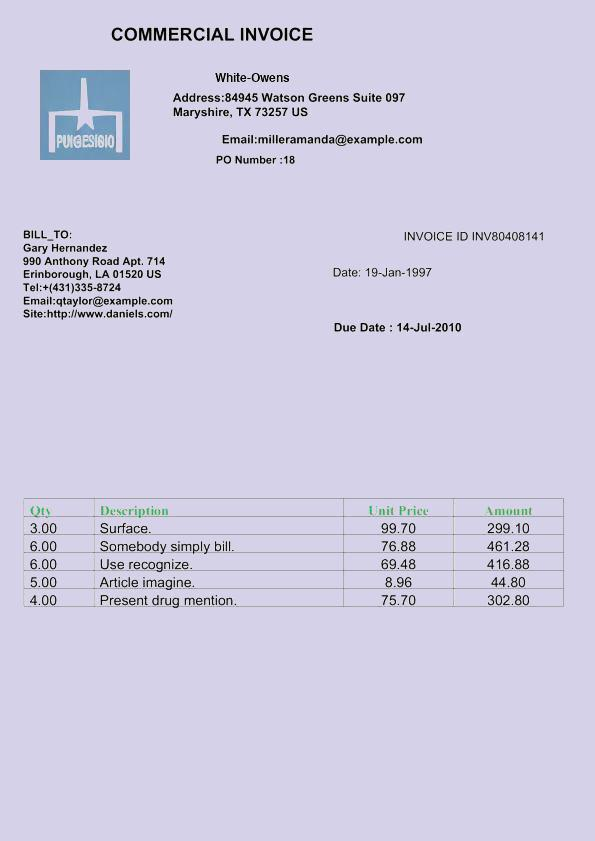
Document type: Invoice